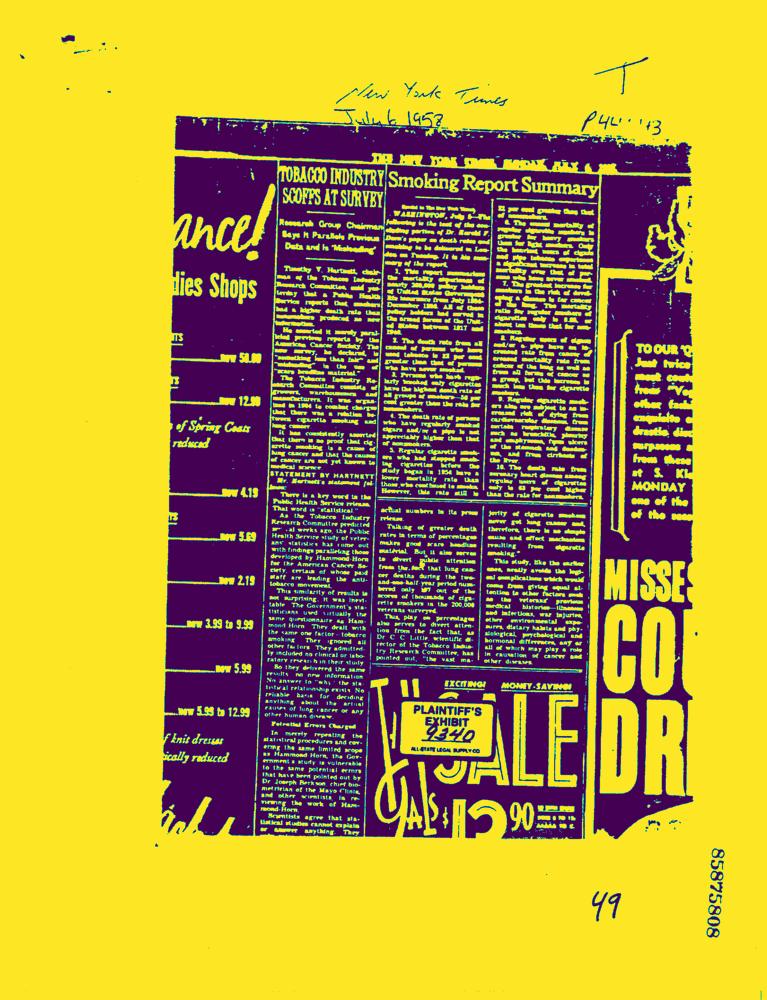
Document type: News-Article